Question: How is the history relevant to the case?
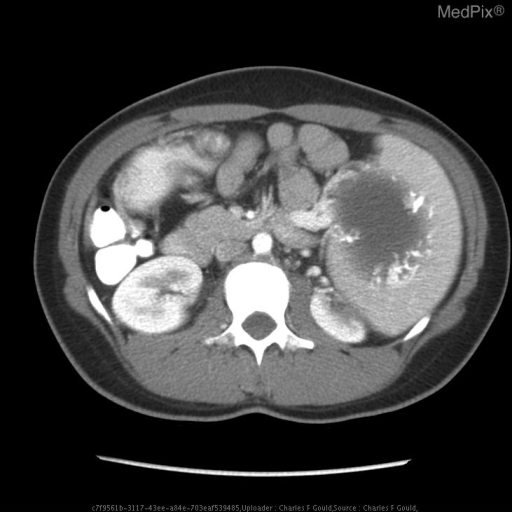
Answer: The patient's history of 31 y.o. woman with 6 weeks of cough. is key in understanding the case.